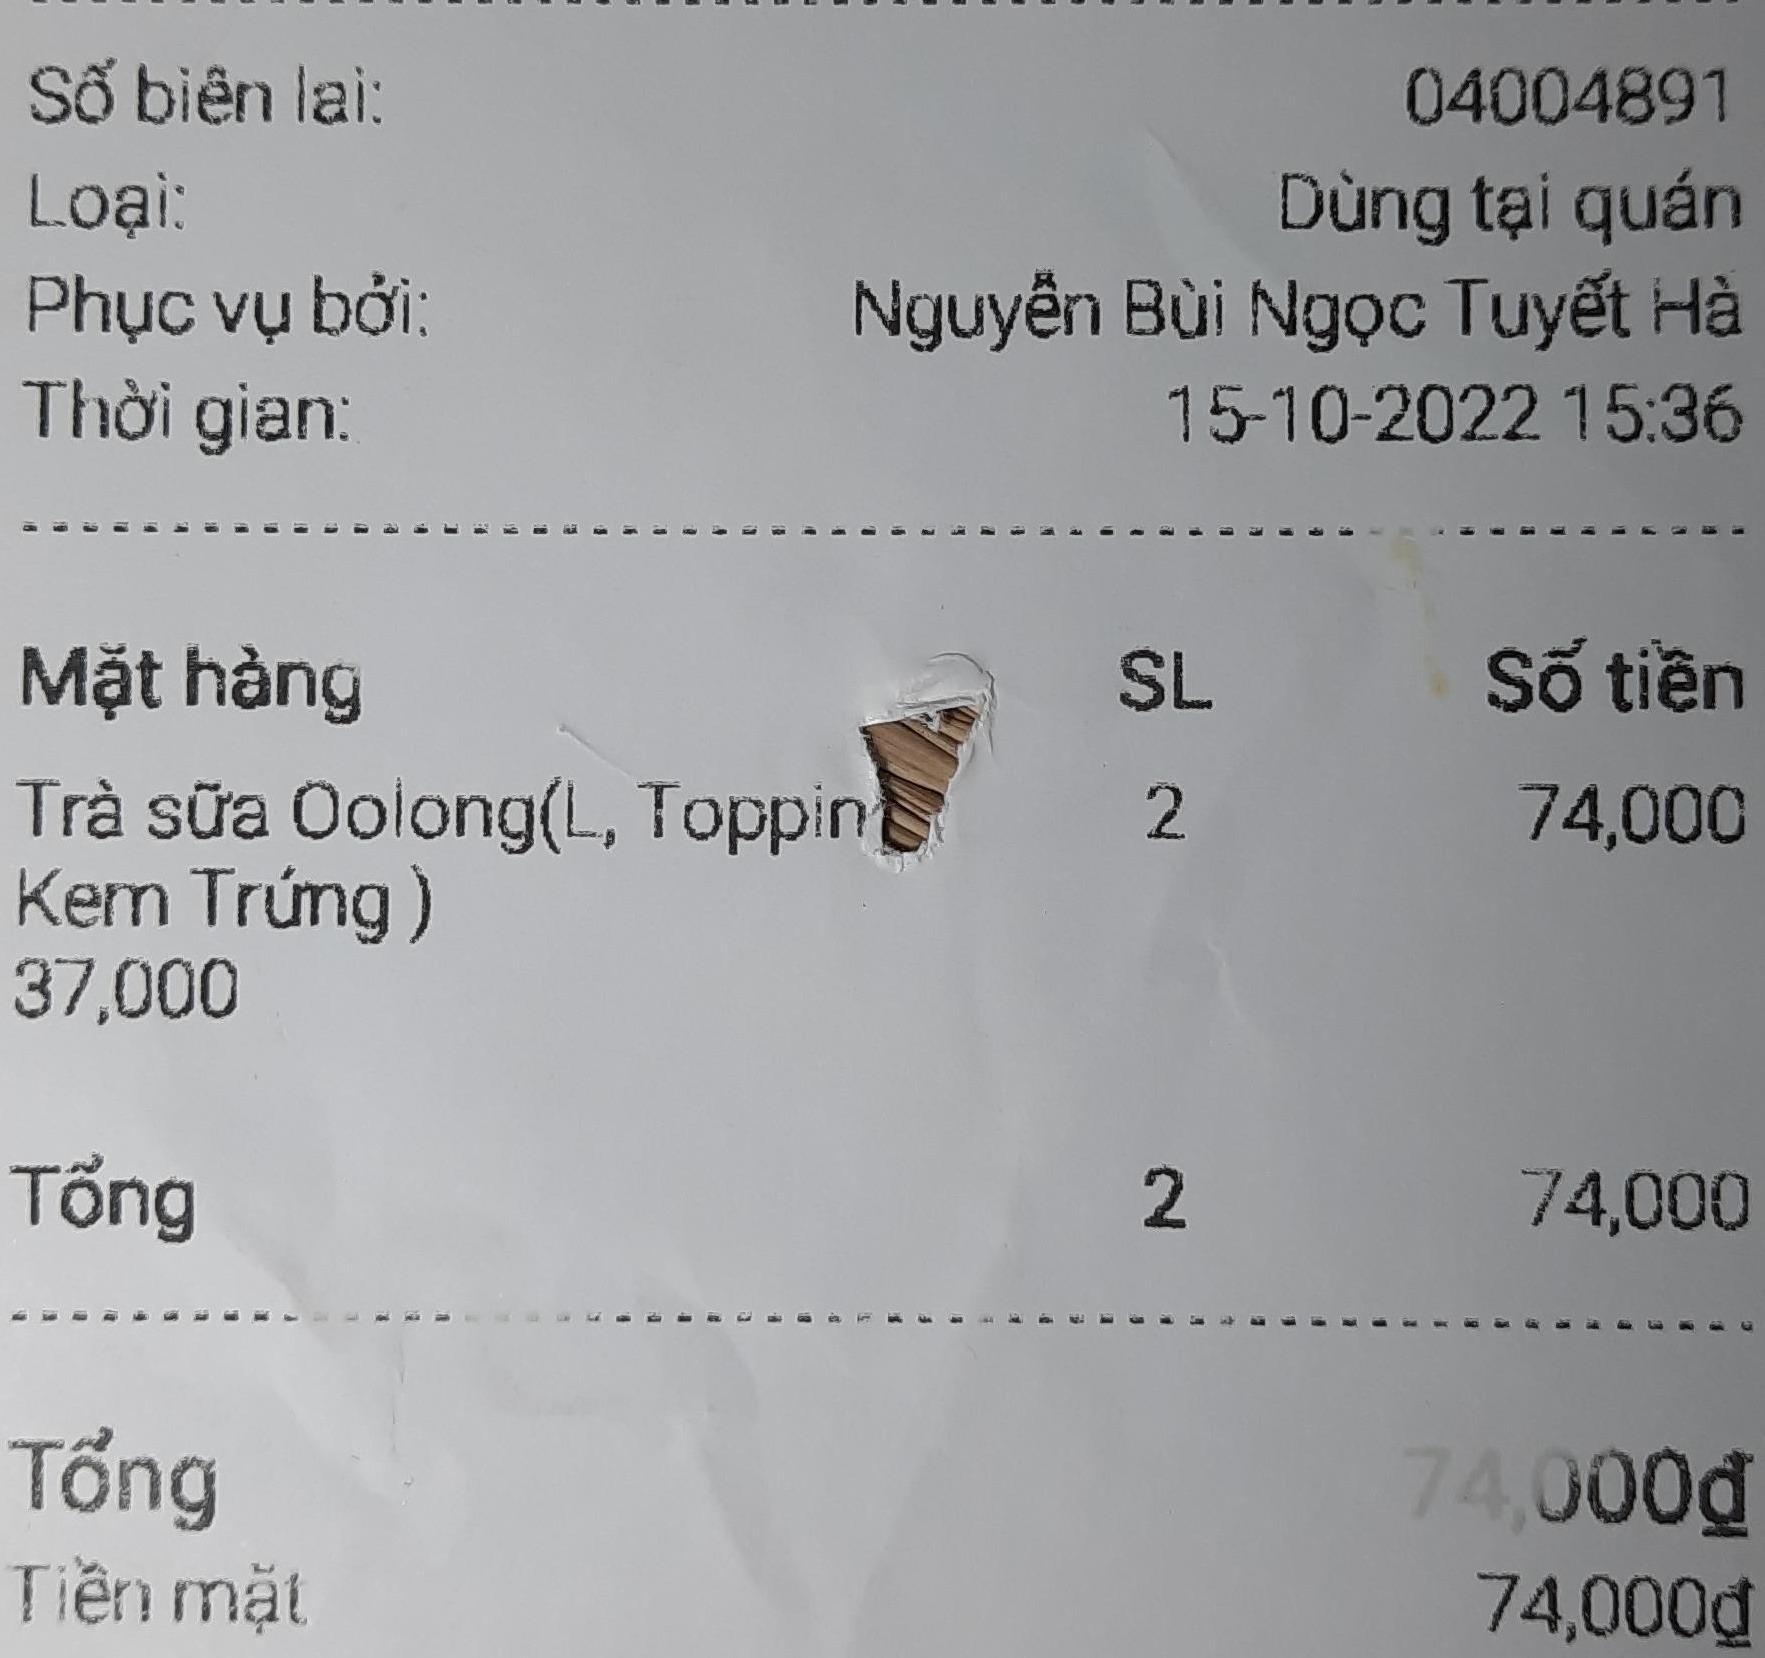
Số biên lai: 04004891
Loại: Dùng tại quán
Phục vụ bởi: Nguyễn Bùi Ngọc Tuyết Hà
Thời gian: 15-10-2022 15:36

<table>
<tr>
<th>Mặt hàng</th>
<th>SL</th>
<th>Số tiền</th>
</tr>
<tr>
<td>Trà sữa Oolong(L, Toppin Kem Trứng )</br>37,000</td>
<td>2</td>
<td>74,000</td>
</tr>

<tr>
<td>Tổng</td>
<td>2</td>
<td>74,000</td>
</tr>
</table>

Tổng 74,000đ
Tiền mặt 74,000đ